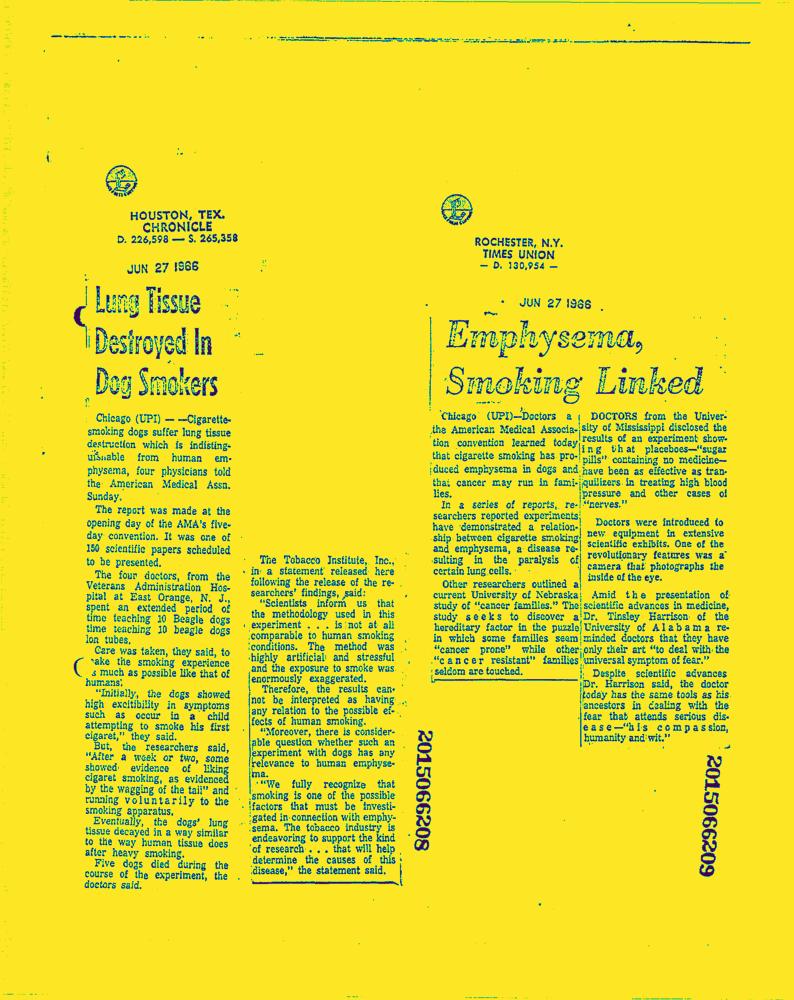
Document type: News-Article